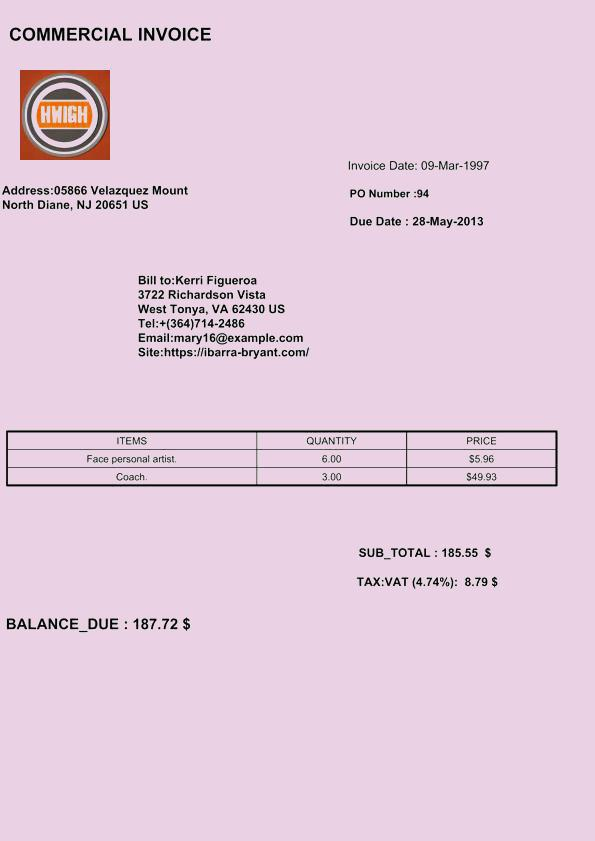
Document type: Invoice